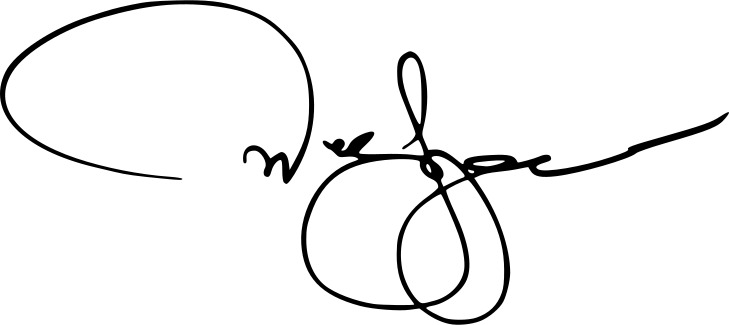
Signature of: william joyce